Identify and extract the amount in words, amount in numbers, payee name, cheque date, and bank name from the image.
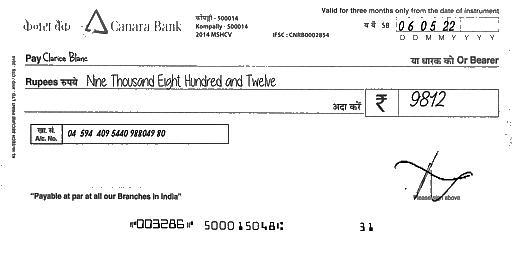
amt_in_words: Nine Thousand Eight Hundred and Twelve
amt_in_figures: 9812
payee_name: Clarice Blanc
bank_name: Canara Bank
cheque_date: 06/05/22